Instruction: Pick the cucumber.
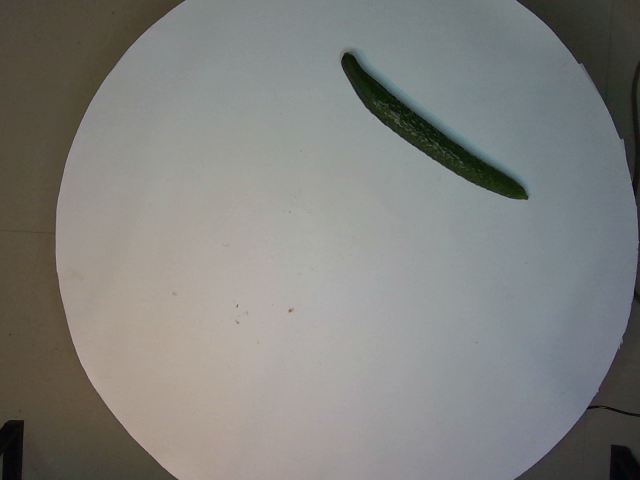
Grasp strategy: vertical